Question: What could the diagnosis suggest?
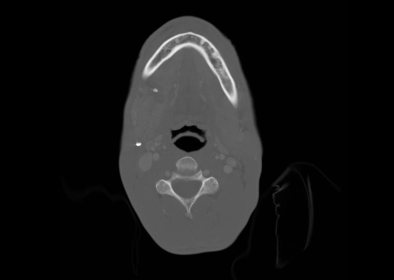
Answer: The possible diagnosis includes Sialolithiasis resulting in Sialoadenitis.